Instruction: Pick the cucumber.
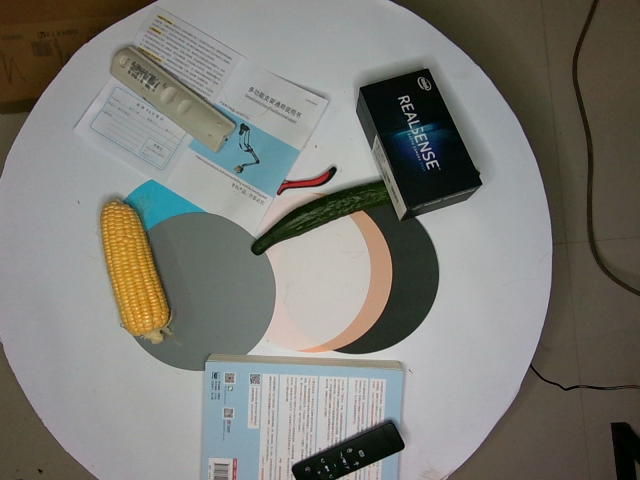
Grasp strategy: vertical